Patient: Male, age 58
A 58-year-old man was admitted because of acute onset of non-productive cough, fever, myalgia and progressive dyspnea over a one-week period. This was associated with bilateral pulmonary infiltrates on chest PA. Prior to his illness, the patient had been completely well, without past history of either cardiac or respiratory disease. Of particular note, he was an ex-smoker who was unemployed and did not have hobbies which might have exposed him to possible harmful antigens. Neither the patient nor any of his close associates suffered from tuberculosis, and he denied taking drugs or exposing himself to noxious gases prior to his illness.
On admission to hospital, he was distressed, tachypneic, and pyrexial with a respiratory rate of 35 per minute and a body temperature of 38 C. He was normotensive and his pulse rate was 90 beats per minute. The patient was not jaundiced. The head and neck were entirely normal.
Examination of the chest revealed intercostal recession, but the respiratory excursion was equal bilaterally. The chest was resonant to percussion. The most striking feature on auscultation was the presence of extensive, bilateral, late inspiratory crepitations predominantly over the middle and lower lung zones. Vocal resonance was normal. Cardiac and abdominal examination were within normal limits. The chest radiographs showed multifocal and patchy distribution of opacities in the periphery of both lung zones (Fig. 1). Serial radiographs showed migratory natures of consolidations. High resolutional computed tomographic scan (HRCT) revealed nonsegmental and peribronchial distribution of alveolar consolidation and ground glass attenuation in the subpleural area, predominantly (Fig. 2). But, the consolidation had vertical zonal or anterior-posterior predominance. Several poorly defined centrilobular nodules and bronchial wall thickening with dilatation in the area of consolidation were seen. There was no evidence of pleural effusion or lymphadenopathy. Also, noted irregular lines were seen in both upper lung zones, suggestive due to previous centrilobular emphysema. Pulmonary function studies revealed an FVC of 3.28 L (88 percent predicted) and an FEV1 of 2.62 L (86 percent predicted) with an FEV1/FVC ratio of 98 percent. The patient's arterial blood gas levels (at room air) were as follows: pH; 7.48, PaCO2; 27.8mmHg, PaO2; 43.8mmHg and HCO3-; 21.1mmol/L. The ECG was normal. Laboratory findings disclosed the following values: erythrocyte sedimentation rate (ESR), 60mm/h; hemoglobin level 13.8g/dl; leukocyte count 22,100/mm3, with a normal differential cell count; platelet count, 473,000/mm3; BUN, 6mg/dl; creatinine, 0.8mg/dl; sodium 140mEq/L; potassium 3.8mEq/L; lactate dehydrogenase, 263.6 IU/L; alkaline phosphatase, 84.4 IU/L; GOT 16.2 IU/L; GPT 9.7 IU/dl. Levels of antinuclear antibody, rheumatoid factor and anticardiolipin antibody were all normal and complement levels were normal. Mycoplasma serology was negative. Cultures of blood and sputum were negative. Results of the urinalysis were normal. He underwent bronchoalveolar lavage that revealed 61x104/ml with 63 percent macrophages, 6 percent lymphocytes and 31 percent neutrophils. An open lung biopsy was performed on the fifth hospital day which showed BOOP. The section showed well demarcated areas of fibrosis involving air spaces in patchy distribution (Fig. 3). Fibrosis consisted of young fibroblasts and inflammatory cells in myxoid-matrix-forming fibroblast polyps. These fibroblast polyps occluded distal bronchioles, alveolar ducts and adjacent alveolar spaces and they were sometimes covered by a lining of bronchiolar or alveolar epithelial cells. Most bronchiolar lumens or air spaces were filled with fibrinous exudate containing granular eosinophilic necrotic cellular debris (Fig. 4). On the second hospital day, viral culture was performed from his throat swab in the National Institute of Health, Korea and adenovirus was isolated. He received supportive treatments including oxygen inhalation with partial rebreathing mask, without application of mechanical ventilation and PEEP. One day later, dyspnea subsided gradually. There was improvement in gas exchange and clearing of roentgenographic infiltrates without corticosteroid and antibiotics therapy. At discharge, arterial blood gas levels (at room air) were as follows: pH 7.46, PaCO2 37.8mmHg, PaO2 83.4mmHg; HCO3-, 23.8mmol/L. He has continued to do well two months following discharge and the follow-up HRCT scan after 2 months showed almost disappeared subpleural air-space consolidation with poorly defined nodule and nearly normalized bronchial wall thickening with dilatation.
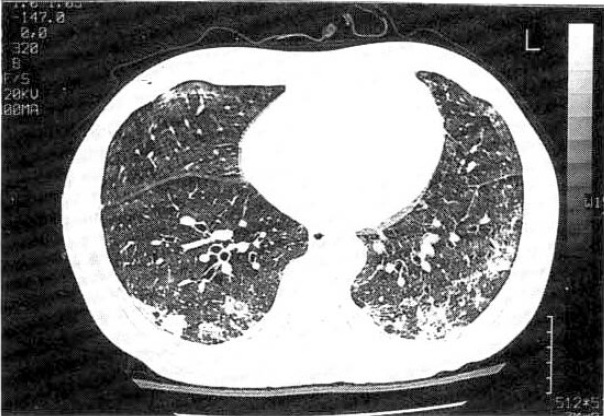
Image caption: High resolution computer tomography (HRCT) shows bilateral patchy involvement of alveolar consolidation in mainly both lower lobe and focal ground-glass lesion is also noted.